Question: What type of tax is indicated in the document, personal property or real estate?
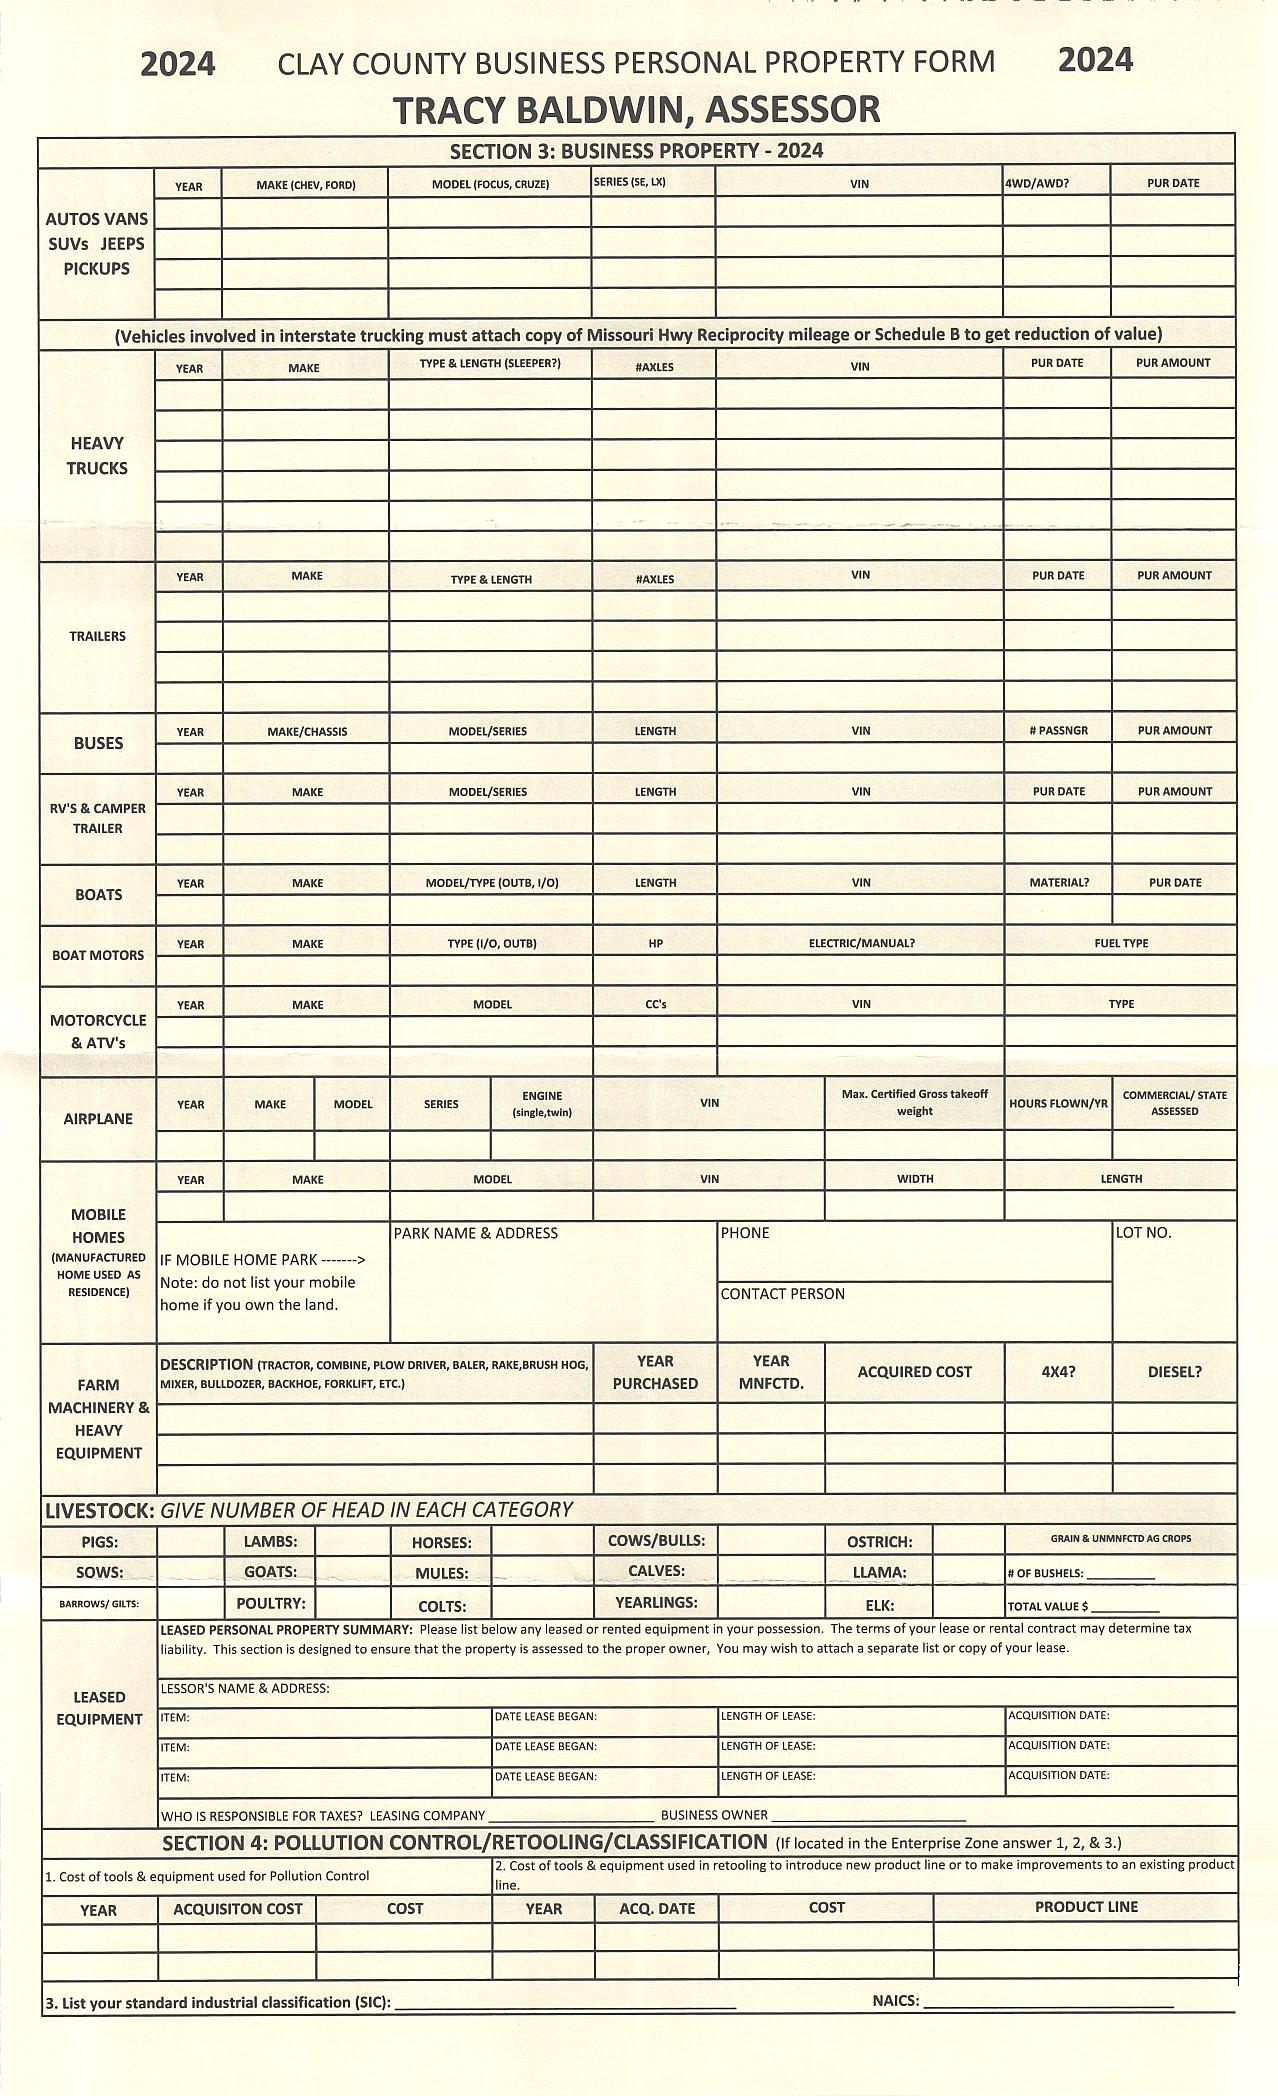
Answer: "Personal Property"